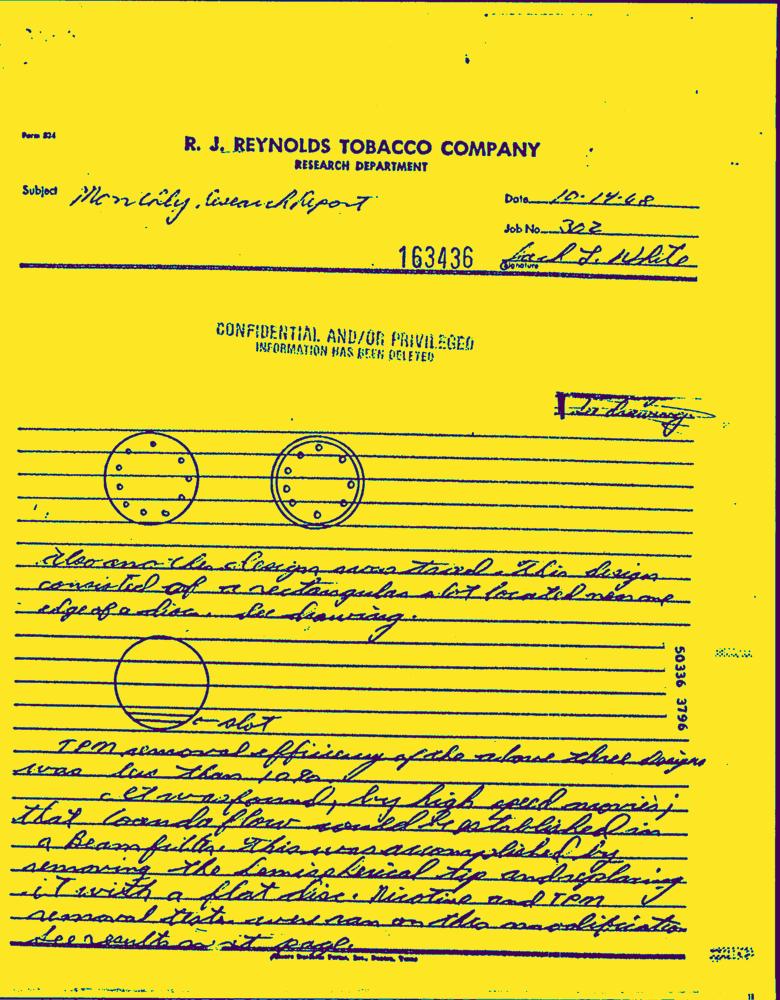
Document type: Hand-Written